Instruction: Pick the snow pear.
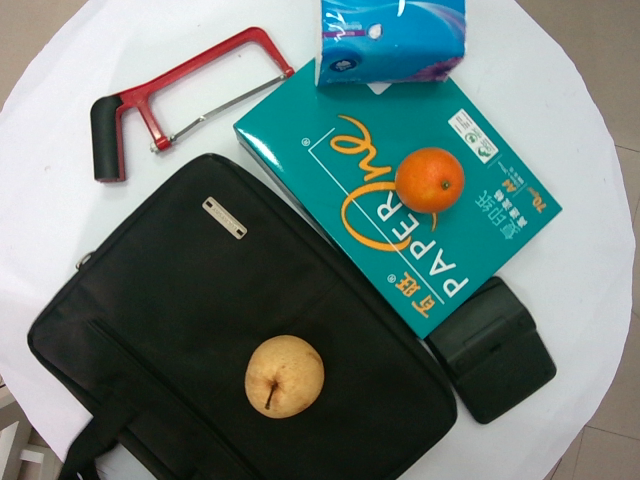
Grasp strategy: vertical